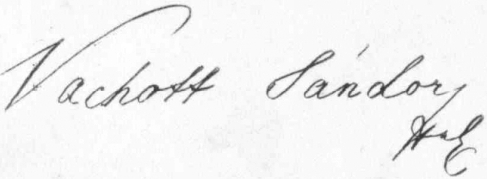
Signature of: sándor vachott